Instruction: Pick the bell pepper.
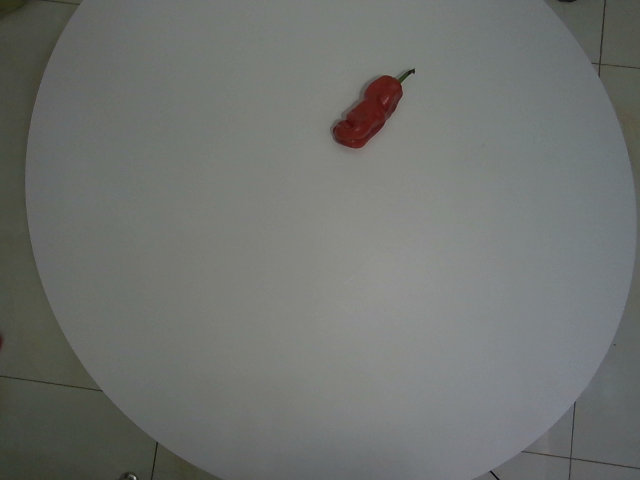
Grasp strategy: vertical